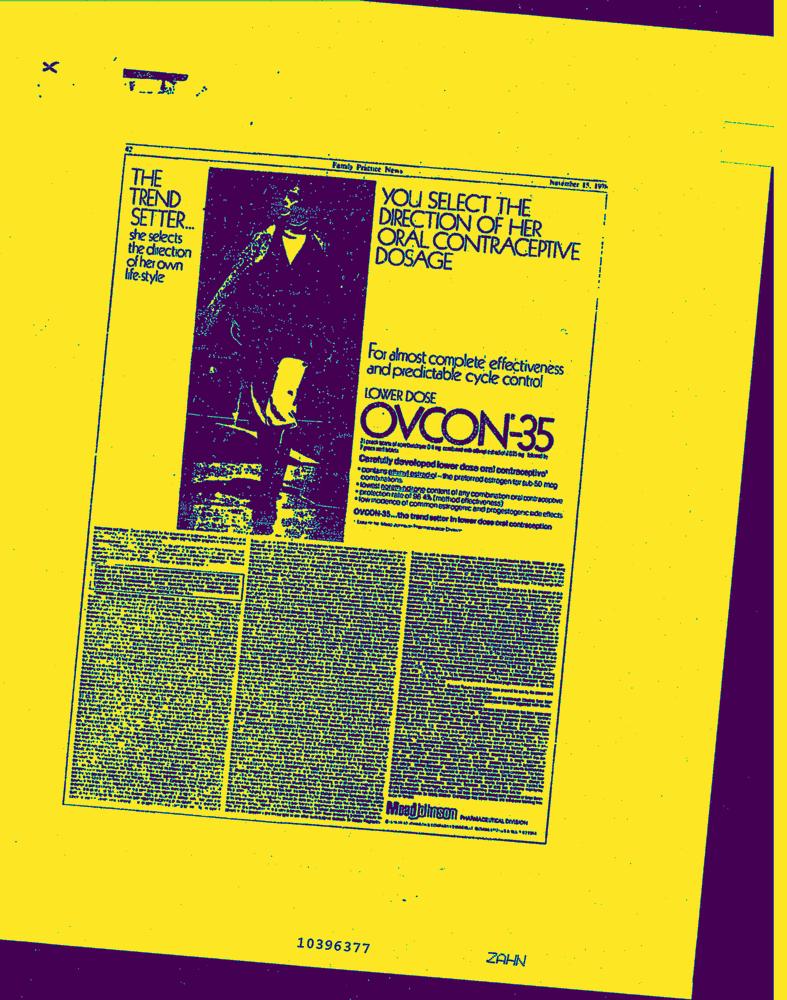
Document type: AD